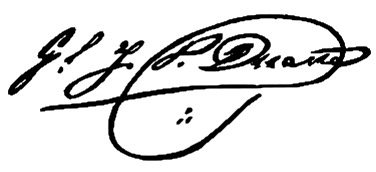
Signature of: juan pablo duarte